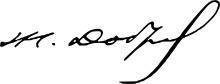
Signature of: zhivko dobrev